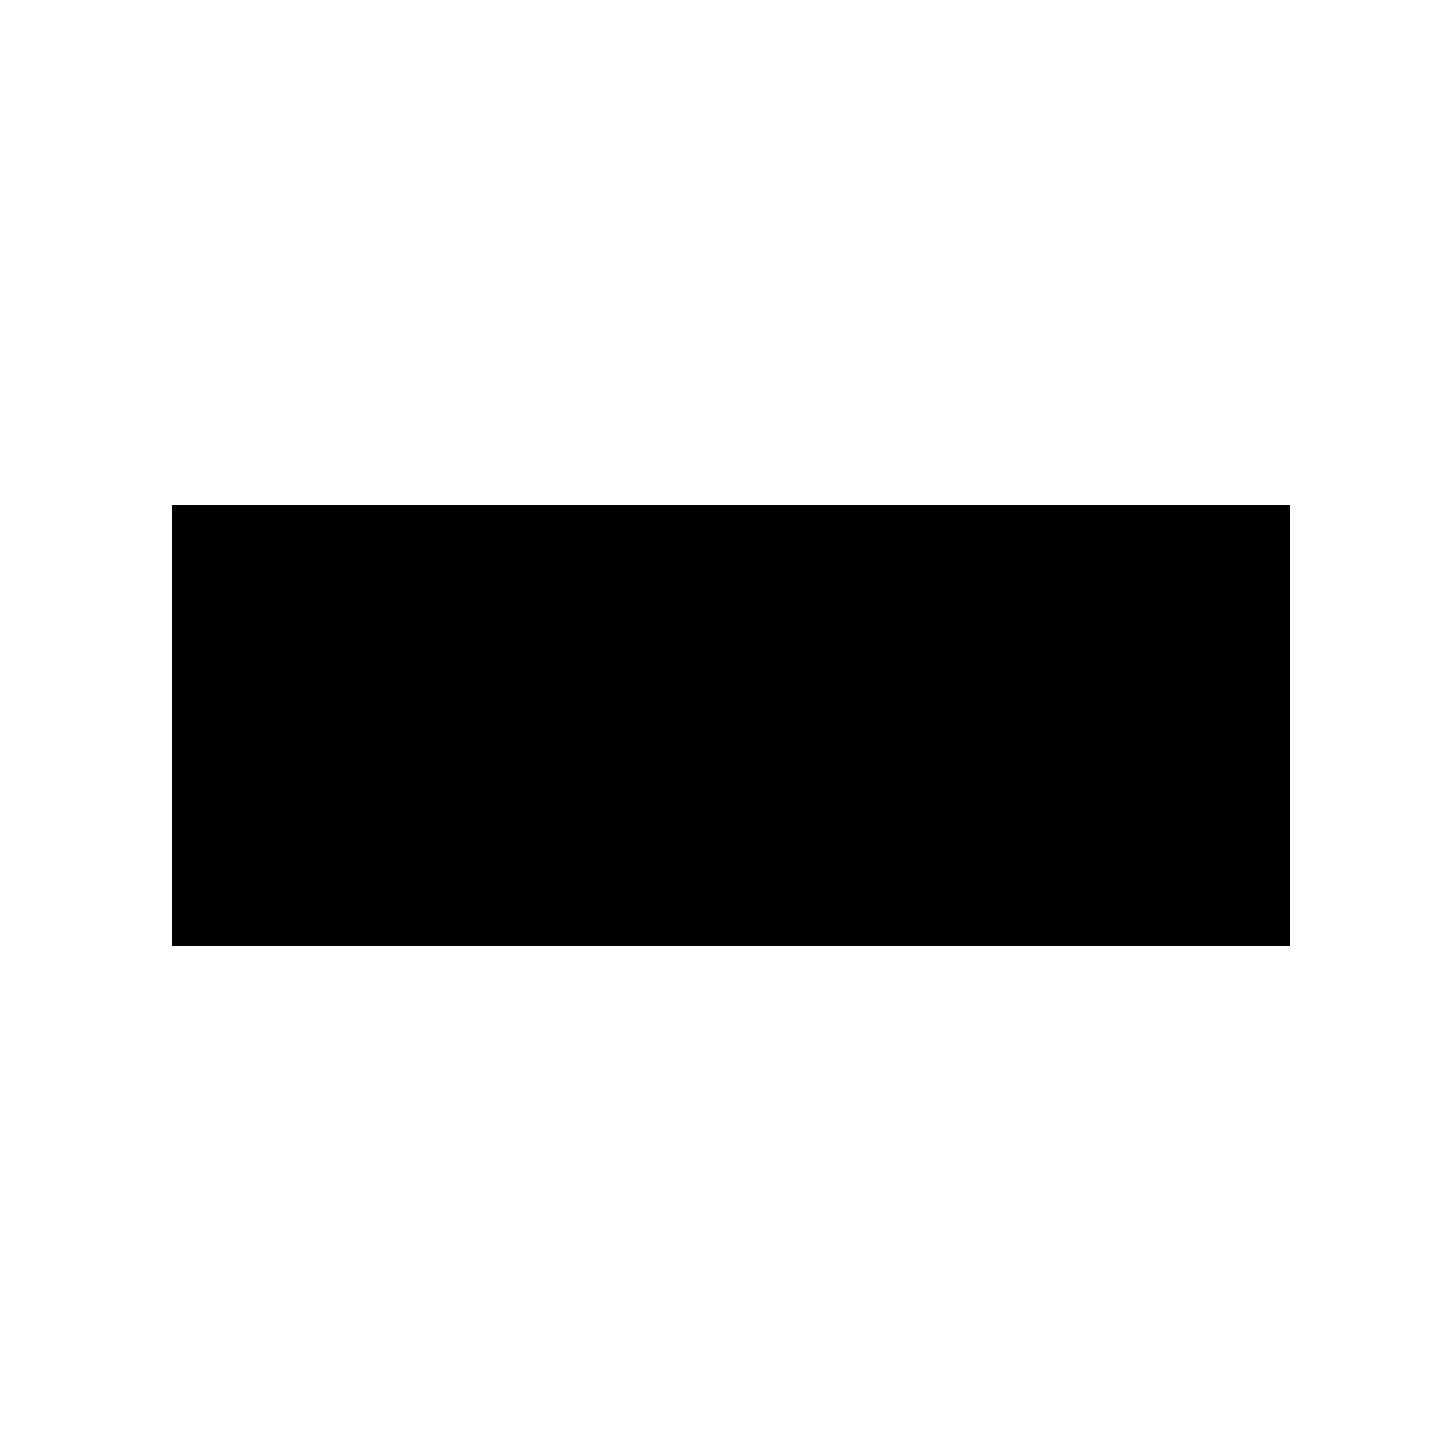
Signature of: masoud behnam